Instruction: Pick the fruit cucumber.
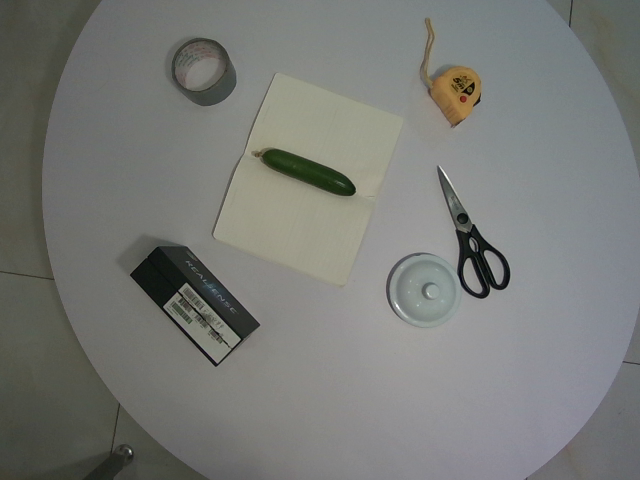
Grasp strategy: vertical